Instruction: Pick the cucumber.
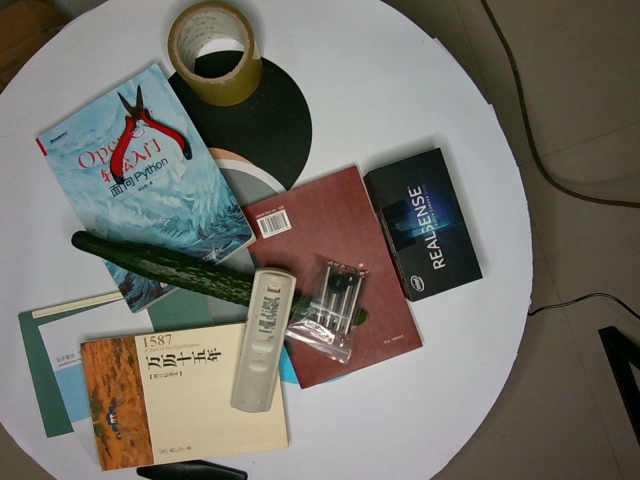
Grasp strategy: vertical